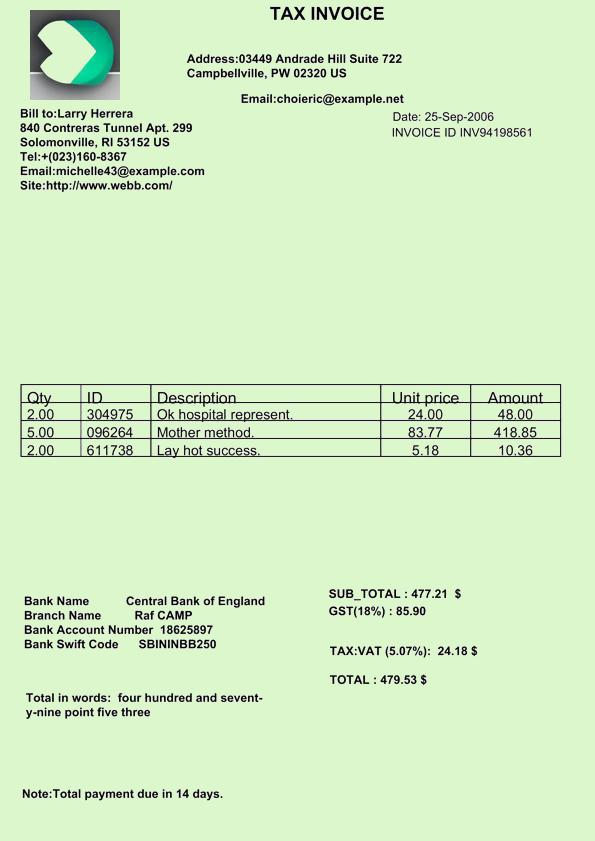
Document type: Invoice